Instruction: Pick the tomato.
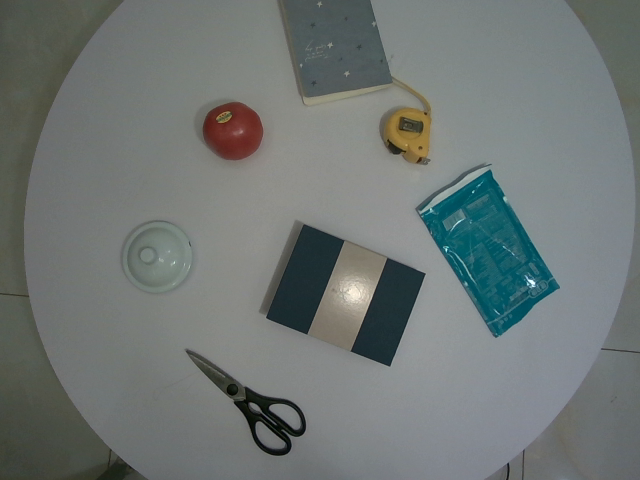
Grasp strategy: vertical